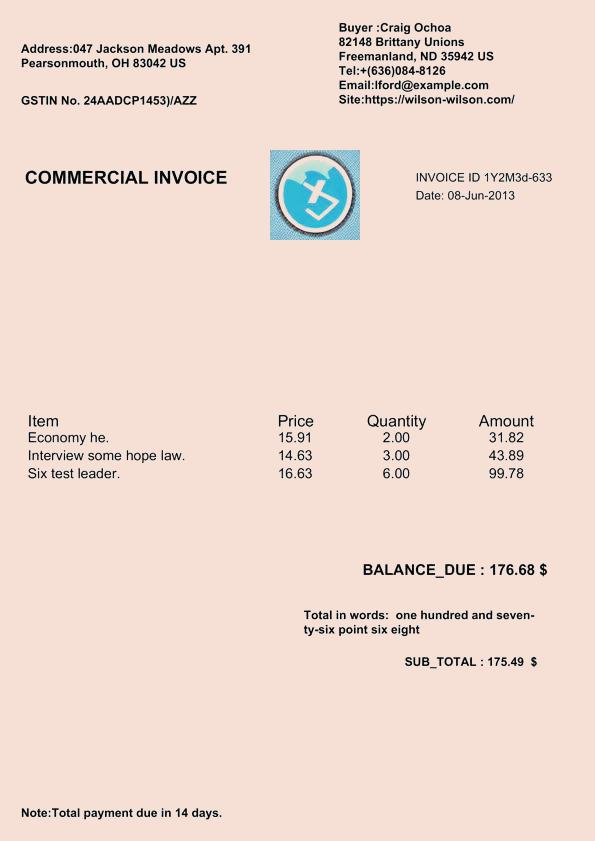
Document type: Invoice